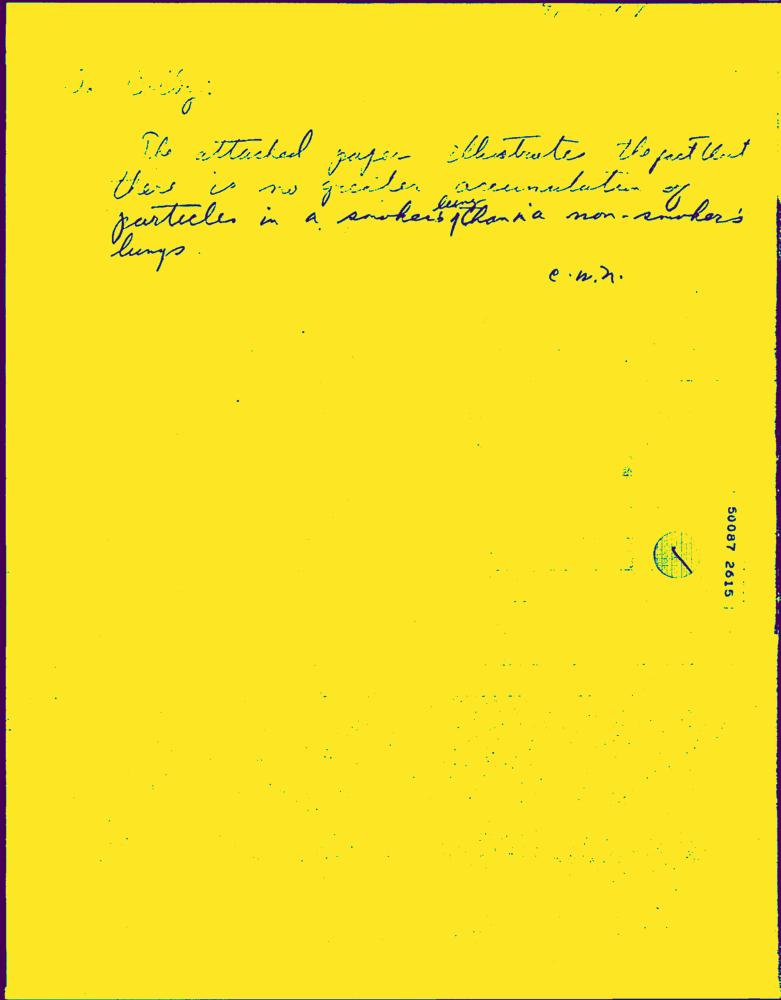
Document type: Hand-Written